Patient: Female, age 30
The patient was a 30-year-old Vietnamese woman with no relevant medical history who was studying in Japan. She presented with common cold symptoms for 2 weeks and a fever of about 38C, followed by right hemiplegia. These prompted consultation and subsequent admission to our hospital. The patient had undergone fertility treatment at a private obstetrics-gynecology clinic and was about 19 weeks pregnant. She had hyperemesis with a poor nutritional status, however, no weight gain during pregnancy was observed.
The general physical findings were as follows: height 157 cm, weight 52 kg, body mass index 21.1, blood pressure 116/57 mmHg, heart rate 128/min, respiration rate 30/min, body temperature 38.0C, and oxygen saturation of 95%. There were no pertinent thoracic or abdominal findings, except for the signs of pregnancy. The neurologic findings were lucid consciousness, spontaneous pain in the posterior cervical region, nuchal rigidity, right central facial palsy, right hemiplegia (Brunnstrom stage I in the arm and fingers, Brunnstrom stage II in the leg), hyperreflexia of the right upper and lower limbs, and right leg sensory deficit. Blood inflammatory markers showed a white blood cell count of 6,920 /muL and C-reactive protein of 3.42 mg/dL. Blood biochemistry results indicated mild liver dysfunction (aspartate aminotransferase 43 IU/L, alanine aminotransferase 46 IU/L) and undernutrition, with albumin at 2.3 g/dL. There were no abnormal findings related to the kidney or pancreas function. Testing for human immunodeficiency virus was negative.
The cerebrospinal fluid (CSF) findings were as follows: pale yellow color, initial pressure 290 mmH2O, final pressure 150 mmH2O, cell count 100 /muL with a lymphocyte-to-polymorphonuclear leukocyte ratio of 67:33, protein 229 mg/dL, sugar 11 mg/dL, and positive Ziehl-Neelsen staining. Cranial magnetic resonance imaging (MRI) on diffusion-weighted images revealed acute cerebral infraction of the left putamen; magnetic resonance angiography (MRA) revealed stenosis of the left middle cerebral artery (LMCA) (Fig. 1a and b). Ground glass opacities in both lung fields were noted on chest radiograph and computed tomography (CT) (Fig. 1c and d). Cerebral infarction secondary to vasculitis from tuberculous meningitis and miliary tuberculosis were suspected.
Fig. 2 shows the clinical course of the patient's hospitalization. Treatment was started with dexamethasone (19.6 mg/day) and four anti-tuberculosis drugs: INH (200 mg/day), rifampicin (RFP) (450 mg/day), ethambutol (EB) (750 mg/day), and pyrazinamide (PZA) (1.2 g/day). Because bacterial meningitis could not be ruled out, meropenem (6 g/day) was also administered. Taking into consideration the patient's pregnancy, acute cerebral infarction was treated with continuous heparin infusion at 10,000 units/day. Based on positive tubercle bacilli DNA on polymerase chain reaction and positive culture for Mycobacterium tuberculosis, the patient was given a definitive diagnosis of tuberculous meningitis. After five days of treatment, liver dysfunction ensued. When the liver dysfunction improved after a week, the administration of the four drugs was continued, with PZA being replaced by levofloxacin (LVFX) (500 mg/day). The fever and right hemiplegia promptly improved. Although Ziehl-Neelsen staining was performed only once and showed positivity and susceptibility to all anti-tuberculous drugs, the presence of Mycobacterium tuberculosis in the CSF was sustained for up to one month, despite the administration of anti-tuberculosis drugs.
On hospital day 25, at 22 weeks and 1 day of gestation, the patient gave birth to a stillborn. Examination of the uterine contents revealed tubercule bacilli, confirming an intrauterine infection. After the stillbirth, the fever and meningitis signs recurred. Despite treatment with 5 anti-tuberculosis agents (with the addition of streptomycin at 1 g/day) and restarting dexamethasone administration (19.6 mg/day), no improvement in the signs of meningeal irritation was observed. On hospital day 33, aphasia and right hemiplegia appeared; on hospital day 37, right abducens nerve palsy developed. Repeat cranial MRI revealed recurrent cerebral infarction on the left parietal lobe; MRA showed peripheral occlusion of the horizontal segment of the LMCA. Findings indicative of inflammation of the cranial base and lateral sinus thrombosis were also observed (Fig. 3). These were treated with edaravone and heparin; administration of aspirin (100 mg/day) was also continued to prevent recurrence.
However, the meningitis symptoms persisted and did not improve despite increasing the INH dosage from 300 mg/day to 500 mg/day. Therefore, intrathecal administration of 100 mg of INH 3 times per week was started. Furthermore, 15 mL of CSF was intermittently drained by lumbar puncture to relieve intracranial pressure. The signs of meningeal irritation started to improve after starting intrathecal INH. Serial cranial MRI indicated resolution of the venous sinus thrombosis and reduction of the inflammatory findings in the cranial base (Fig. 4). On hospital day 98, the visual acuity on the left decreased, suggesting left optic neuritis caused by inflammation of the cranial base. As the possibility of optic neuropathy could not be ruled out, EB was discontinued. Intrathecal INH administration was tapered to once a week and eventually was discontinued as the patient's symptoms improved.
The patient was discharged for home on hospital day 191. Three anti-tuberculosis drugs (INH, RFP, and LVFX) were continuously administered for 1 year. The residual neurologic deficits were mild aphasia, decreased visual acuity on the left side, and hypoesthesia in both legs, which was suspected to be secondary to INH. Nevertheless, the patient was able to independently engage in her activities of daily living. Cranial MRI 2 years after onset showed that the occlusion in the horizontal segment of the LMCA was unchanged; therefore, the administration of aspirin (100 mg/day) was continued to prevent the recurrence of cerebral infarction. Approximately 2.5 years later, the patient returned to her home country. She was able to walk without assistance and carry out her usual duties and activities.
Keywords: cerebral infarction, intrathecal isoniazid, pregnancy, tuberculous meningitis
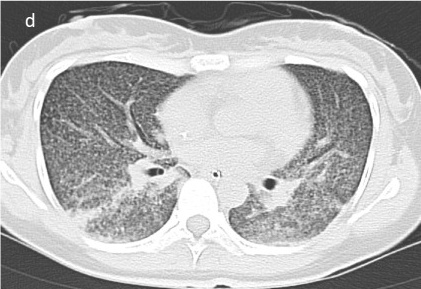
Image caption: Radiologic imaging findings in a 30-year-old woman with refractory tuberculous meningitis. (d) On chest CT, there were diffuse ground glass opacities in both lung fields. MRI: magnetic resonance imaging, MRA: magnetic resonance angiography, CT: computed tomography.